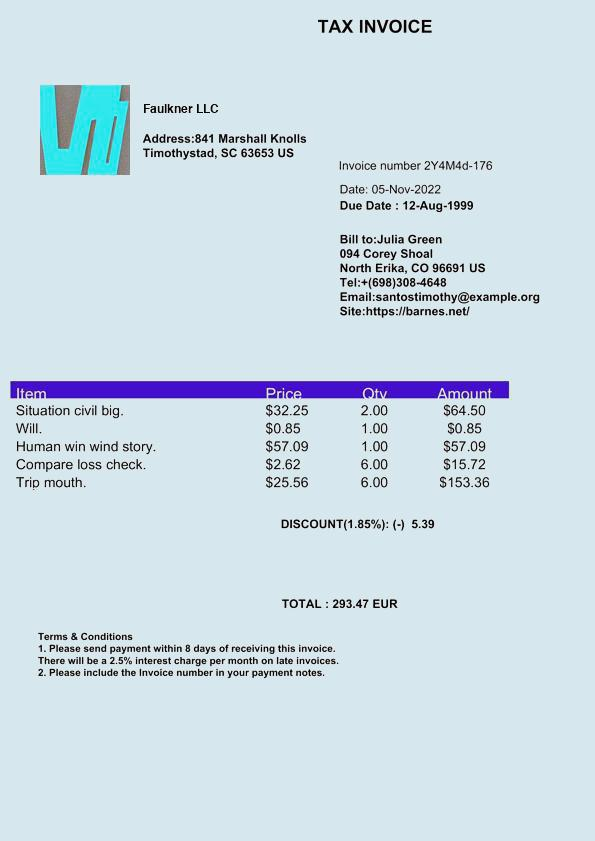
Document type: Invoice